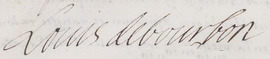
Signature of: louis grand condé